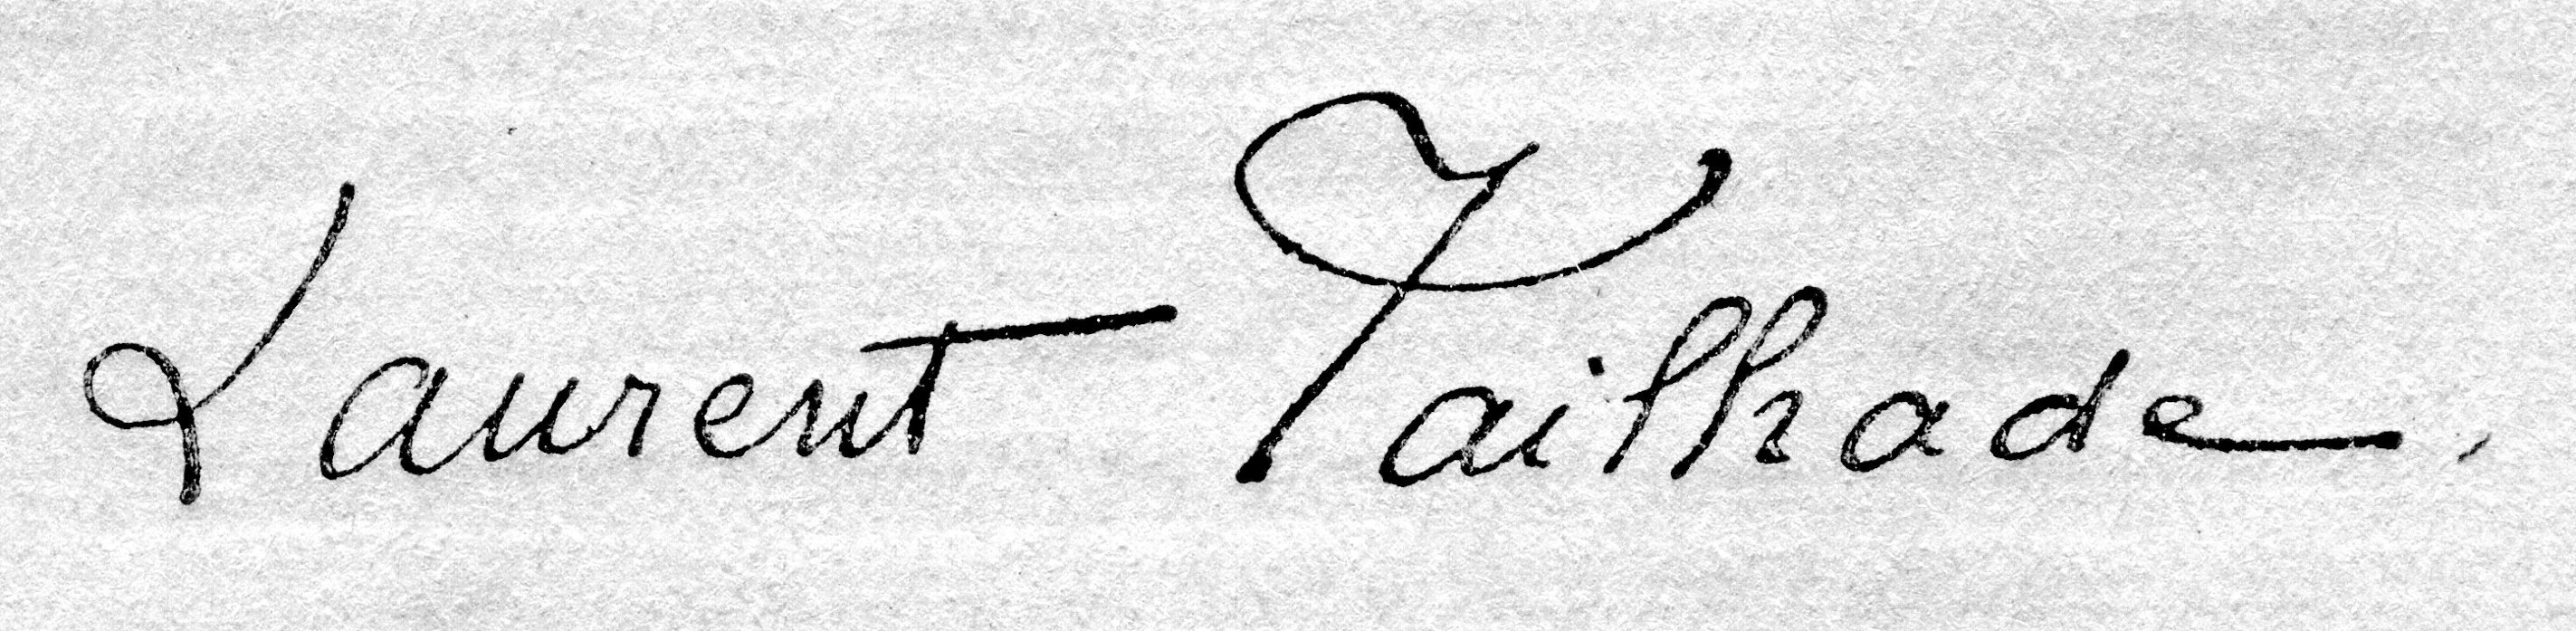
Signature of: laurent tailhade